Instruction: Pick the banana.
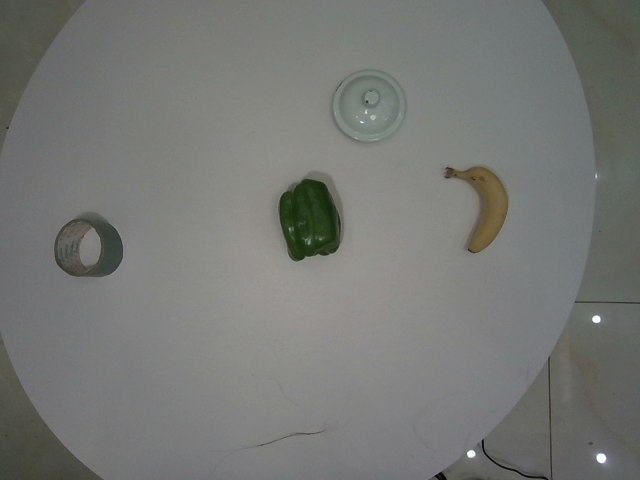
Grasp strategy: vertical